Question: What appears to be the issue?
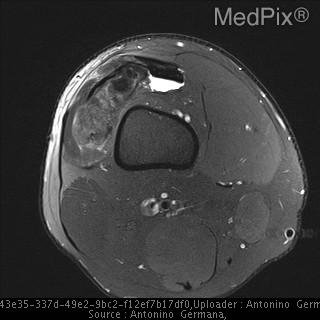
Answer: The findings suggest There is no evidence of bone marrow abnormality.  A small joint
effusion is present.  A large nodular mass is seen adjacent to the lateral superior patella with isointense signal on T1 and heterogeneous signal on T2 measuring approximately 5.2 x 1.8 x 6 cm. Smaller similar masses are present at the femoropopliteal insertion site, within the femoral notch and at the base of the Hoffa's fat pad just anterior to the anteromedial tibia.

The PCL appears thickened but intact.  The ACL, menisci, and collateral
ligament complexes are unremarkable.  Full thickness fissuring is present in the medial trochlea cartilage.. A large nodular mass is seen adjacent to the lateral
superior patella with heterogeneous signal on
T2 measuring approximately 5.2 x 1.8 x 6 cm.. The patient might have a history of 40 year old male with history of gout presents with chronic knee pain for 5 months..